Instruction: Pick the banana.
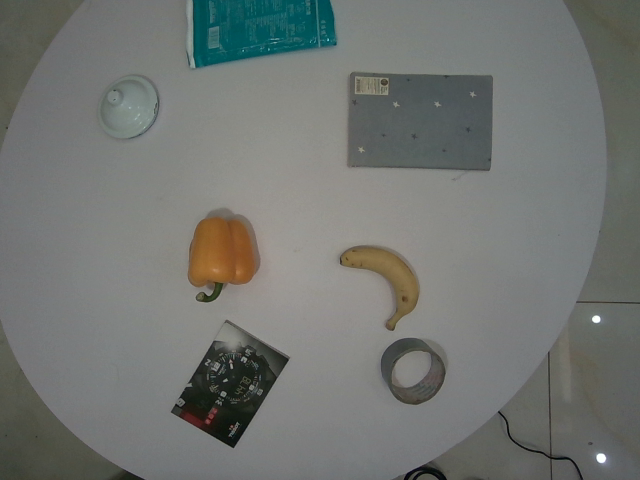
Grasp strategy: vertical